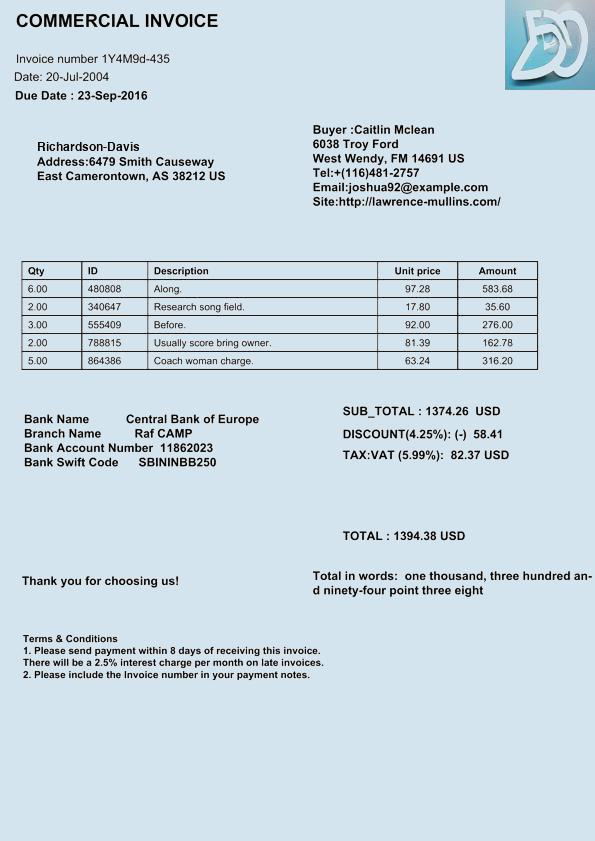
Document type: Invoice